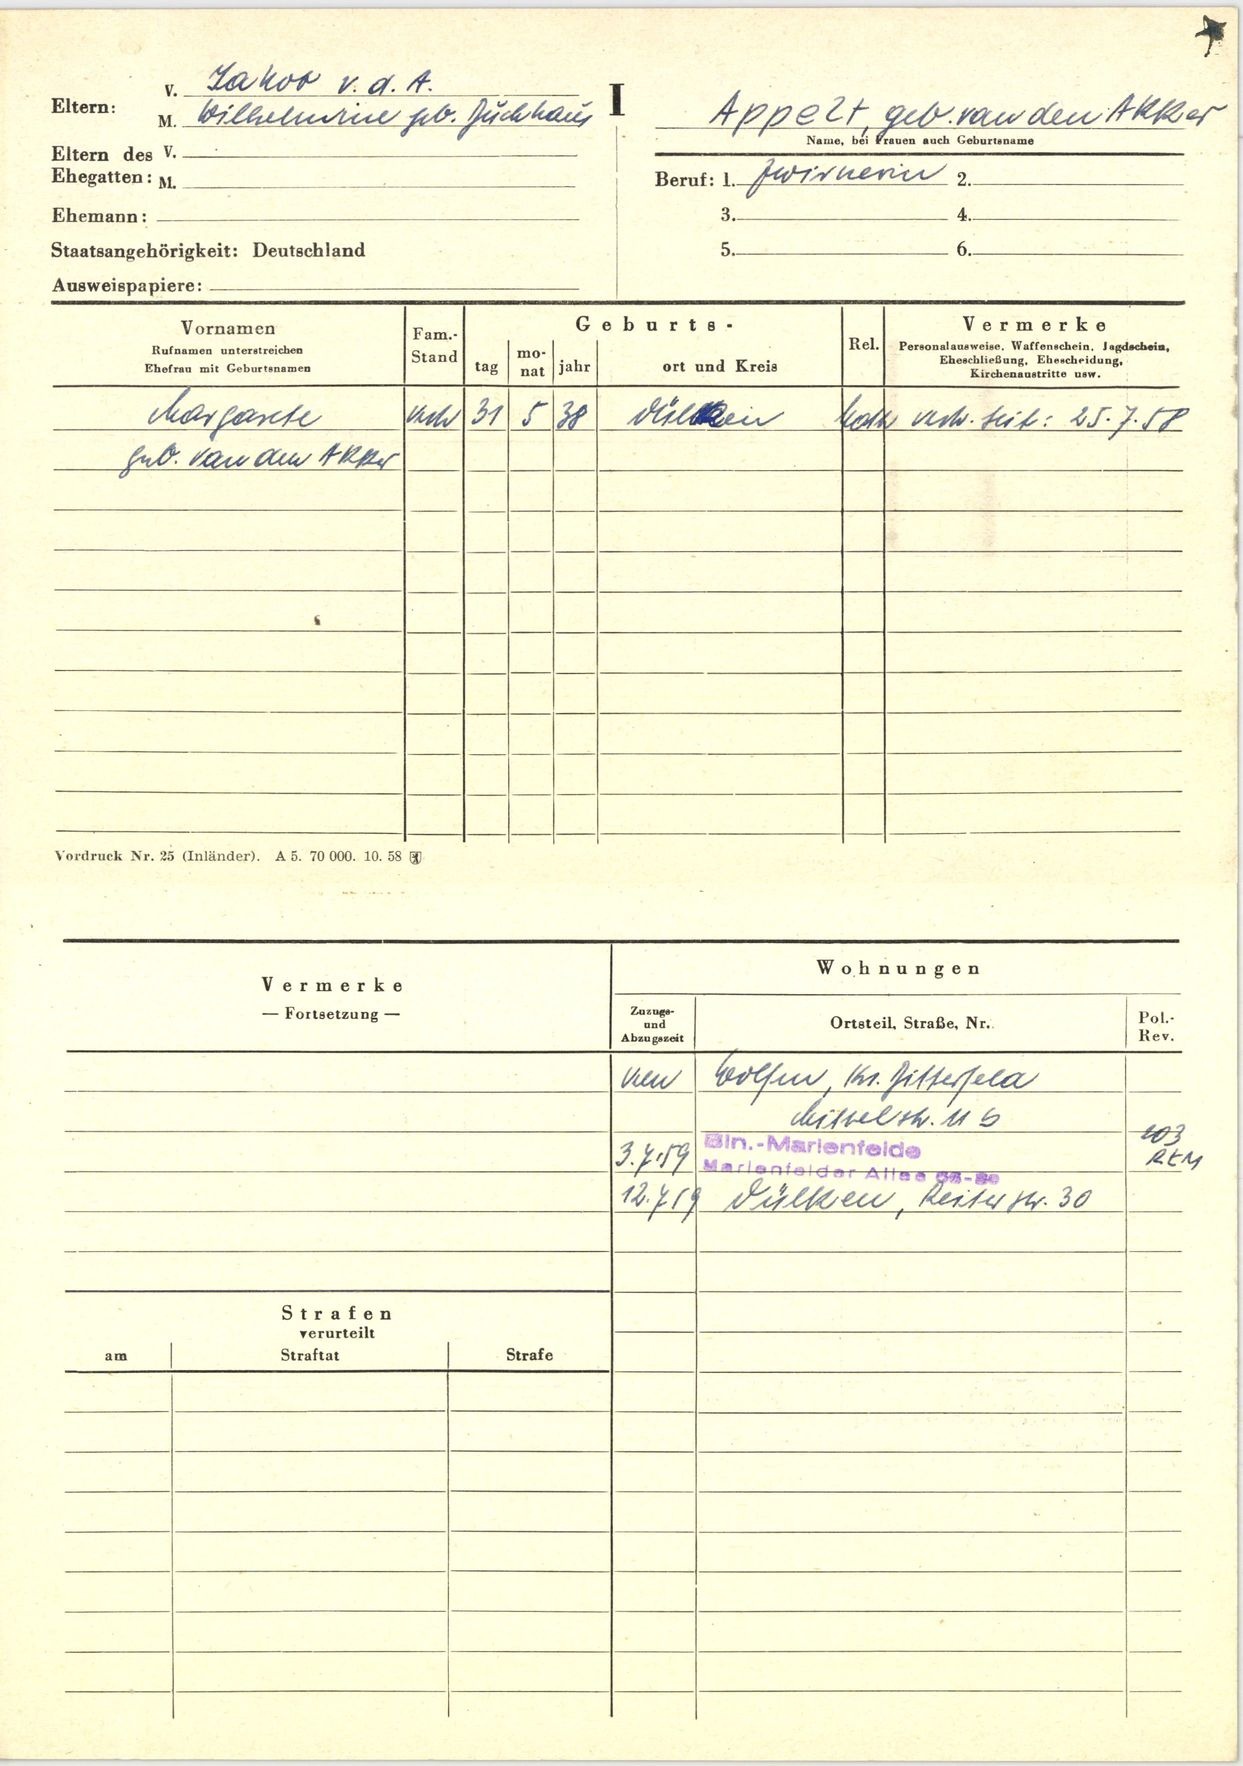
Appelt, geb. van den Akker